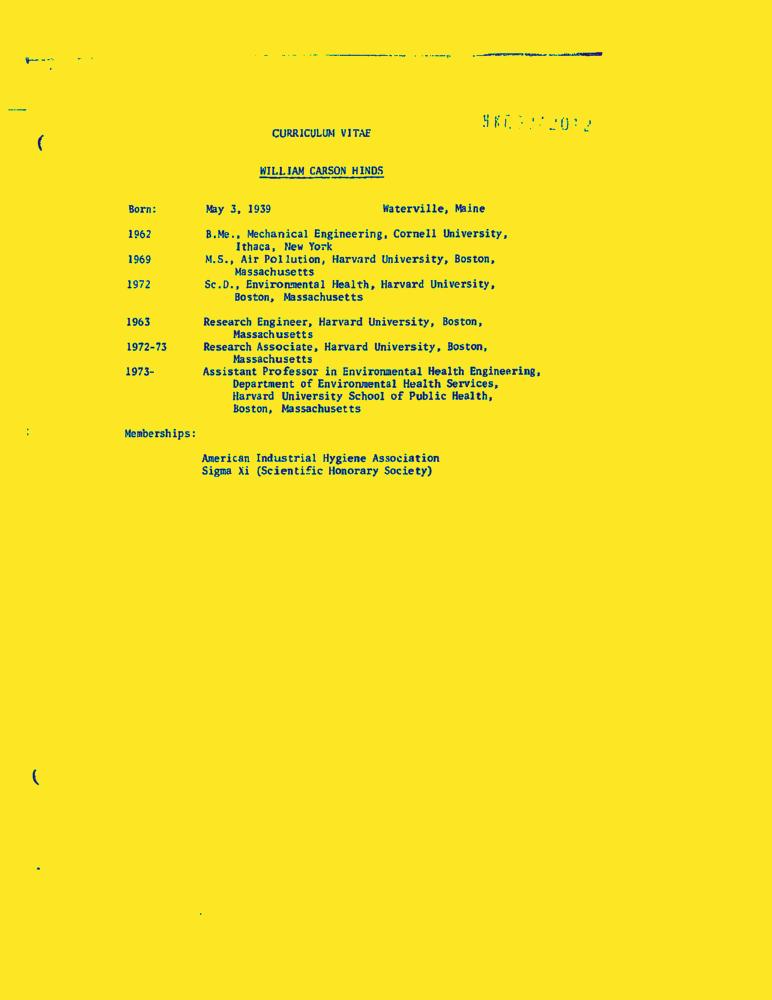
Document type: Resume-Doc